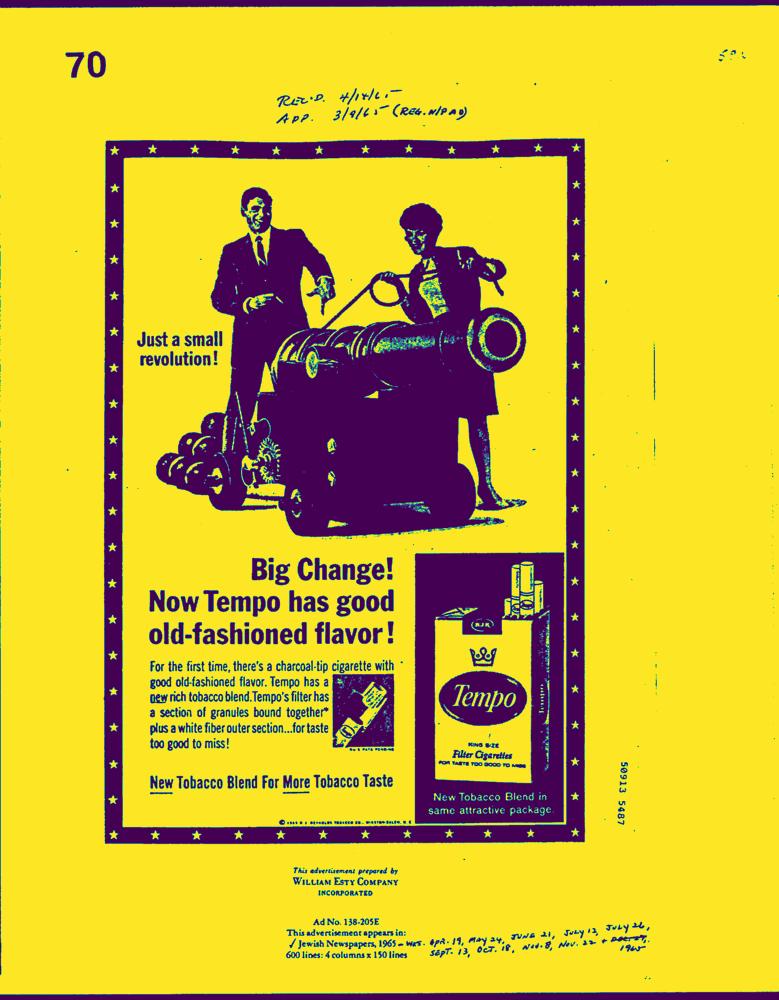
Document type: AD